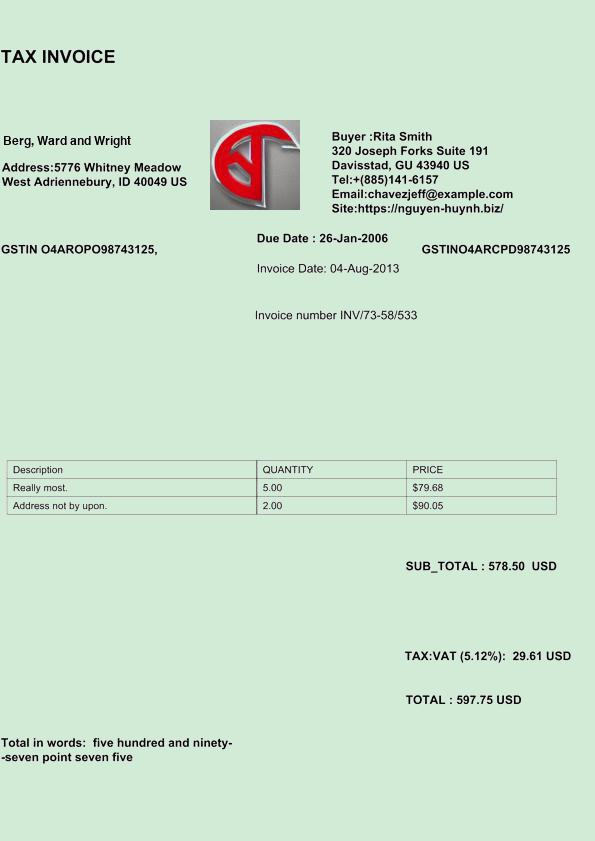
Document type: Invoice